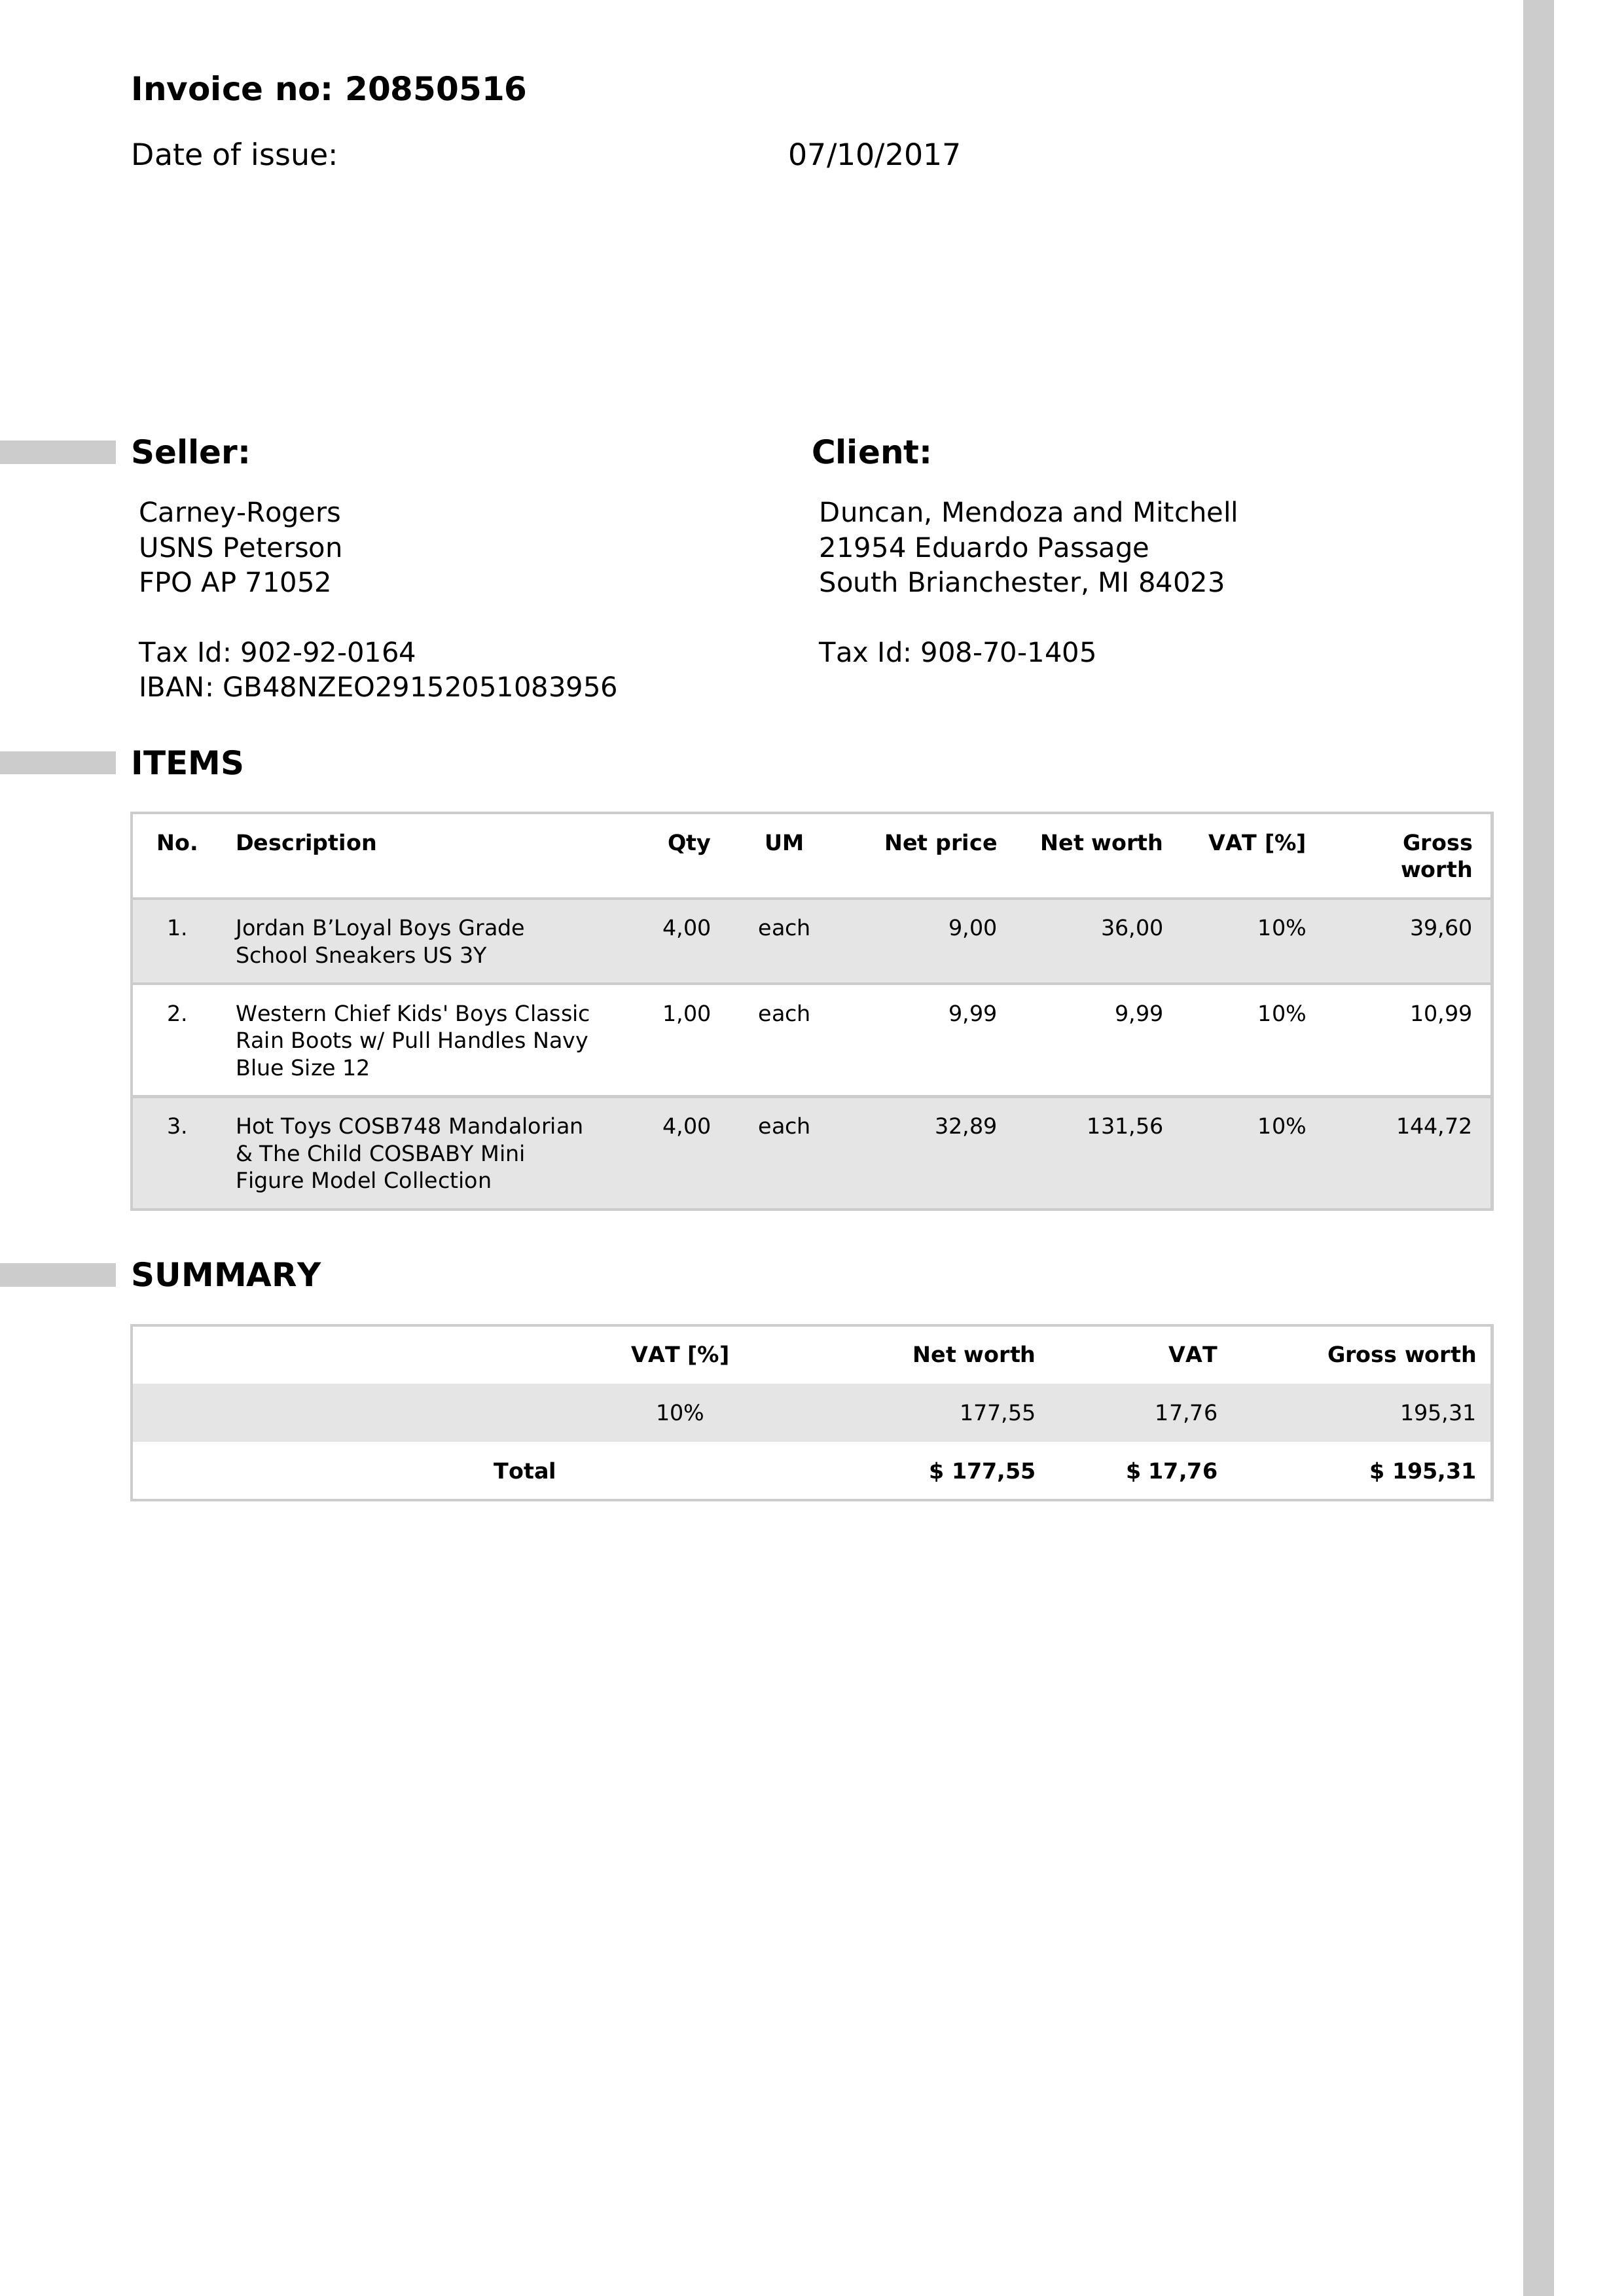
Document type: Invoice